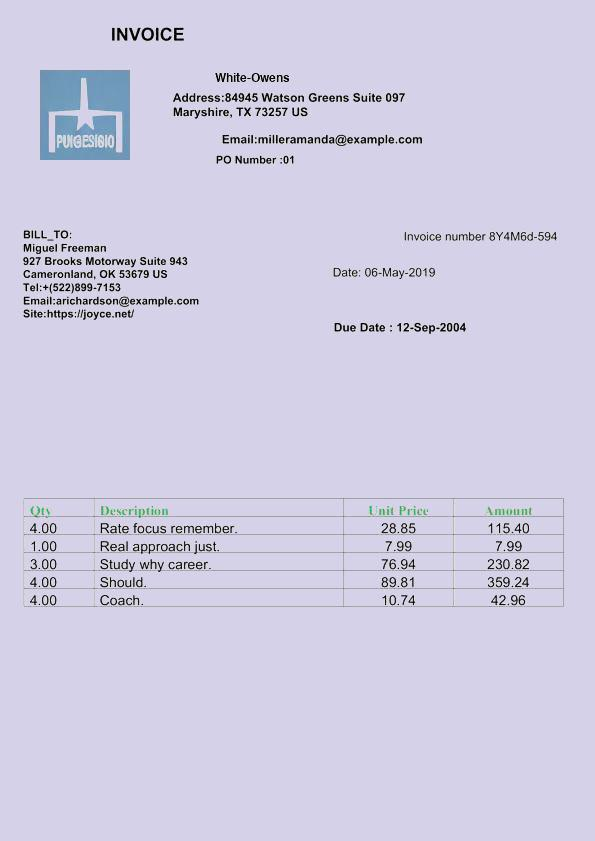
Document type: Invoice